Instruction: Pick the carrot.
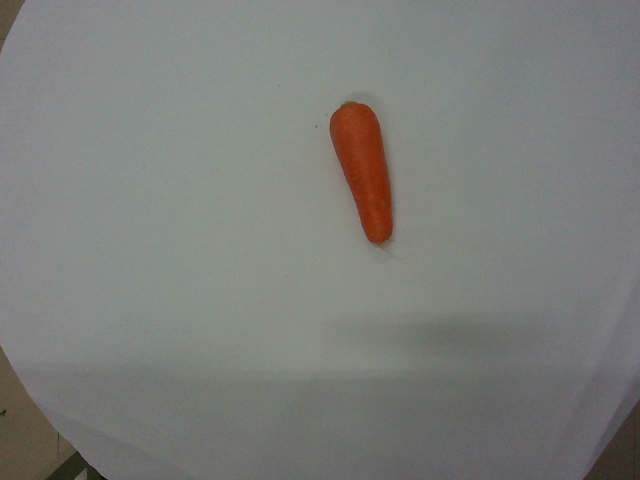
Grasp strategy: vertical